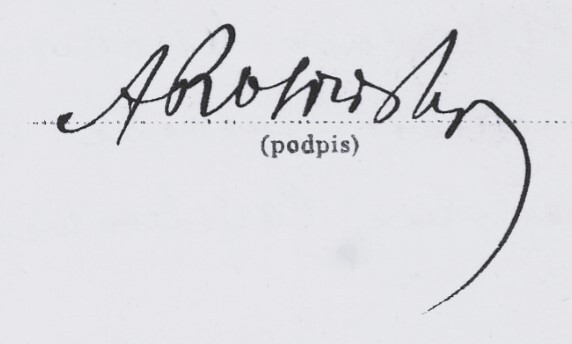
Signature of: q123458693